Question: Explain the disease:
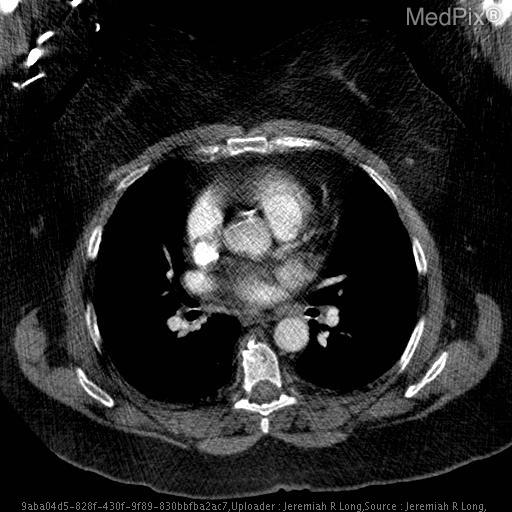
Answer: The disease is discussed as: Lipomatous hypertrophy of the interatrial septum (LHAS) is a benign process characterized by accumulation of fat within the interatrial septum.  The incidence of LHAS is 1% in autopsy series and increases with increasing age and obesity.  This lesion is of little clinical significance; patients with LHAS have slightly higher risk of supraventricular tachycardia, and several cases of hemodynamically significant SVC obstruction have been reported.  Otherwise, LHAS tends to be an incidental finding.
	At imaging, LHAS demonstrates fat attenuation and follows the signal intensity of fat on MR sequences.  Narrowing of the lesion around the fossa ovalis lends the lesion a dumbbell-shaped contour.
	The presence of fat in a cardiac mass excludes lesions such as myxomas, fibromas, and fibroelastosis.  Cardiac lipomas are uncommon lesions and tend to be subendocardial or subpericaridal in location, and generally a capsule can be found at imaging.  Cardiac liposarcomas are extremely rare, often presenting with metastases or cardiac constrictive symptoms.